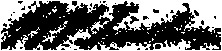
Signature of: william petit trowbridge